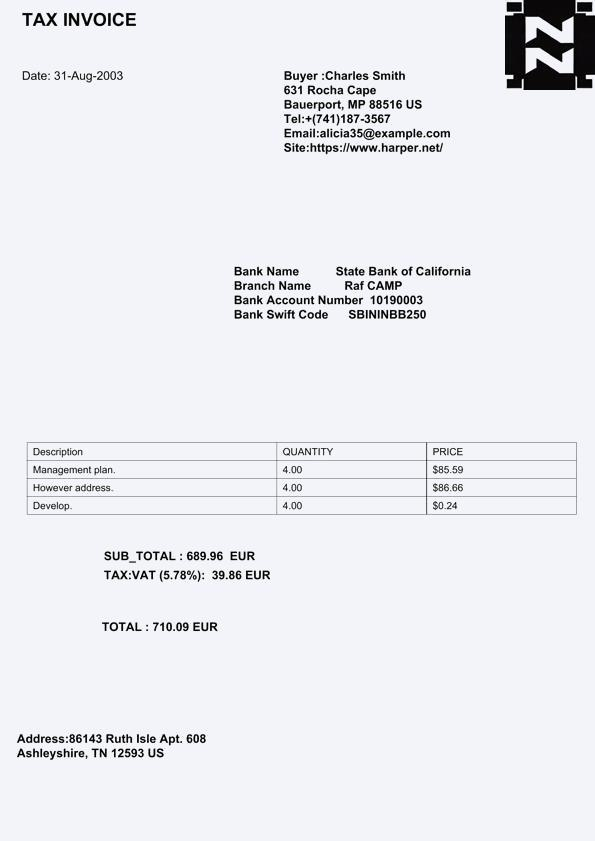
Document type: Invoice